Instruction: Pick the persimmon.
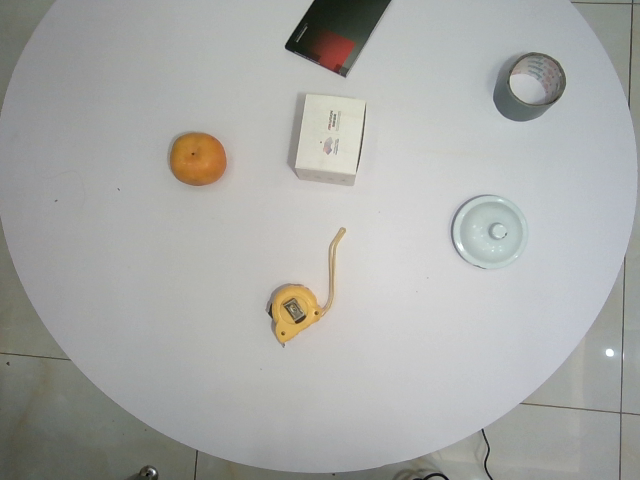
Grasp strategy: vertical